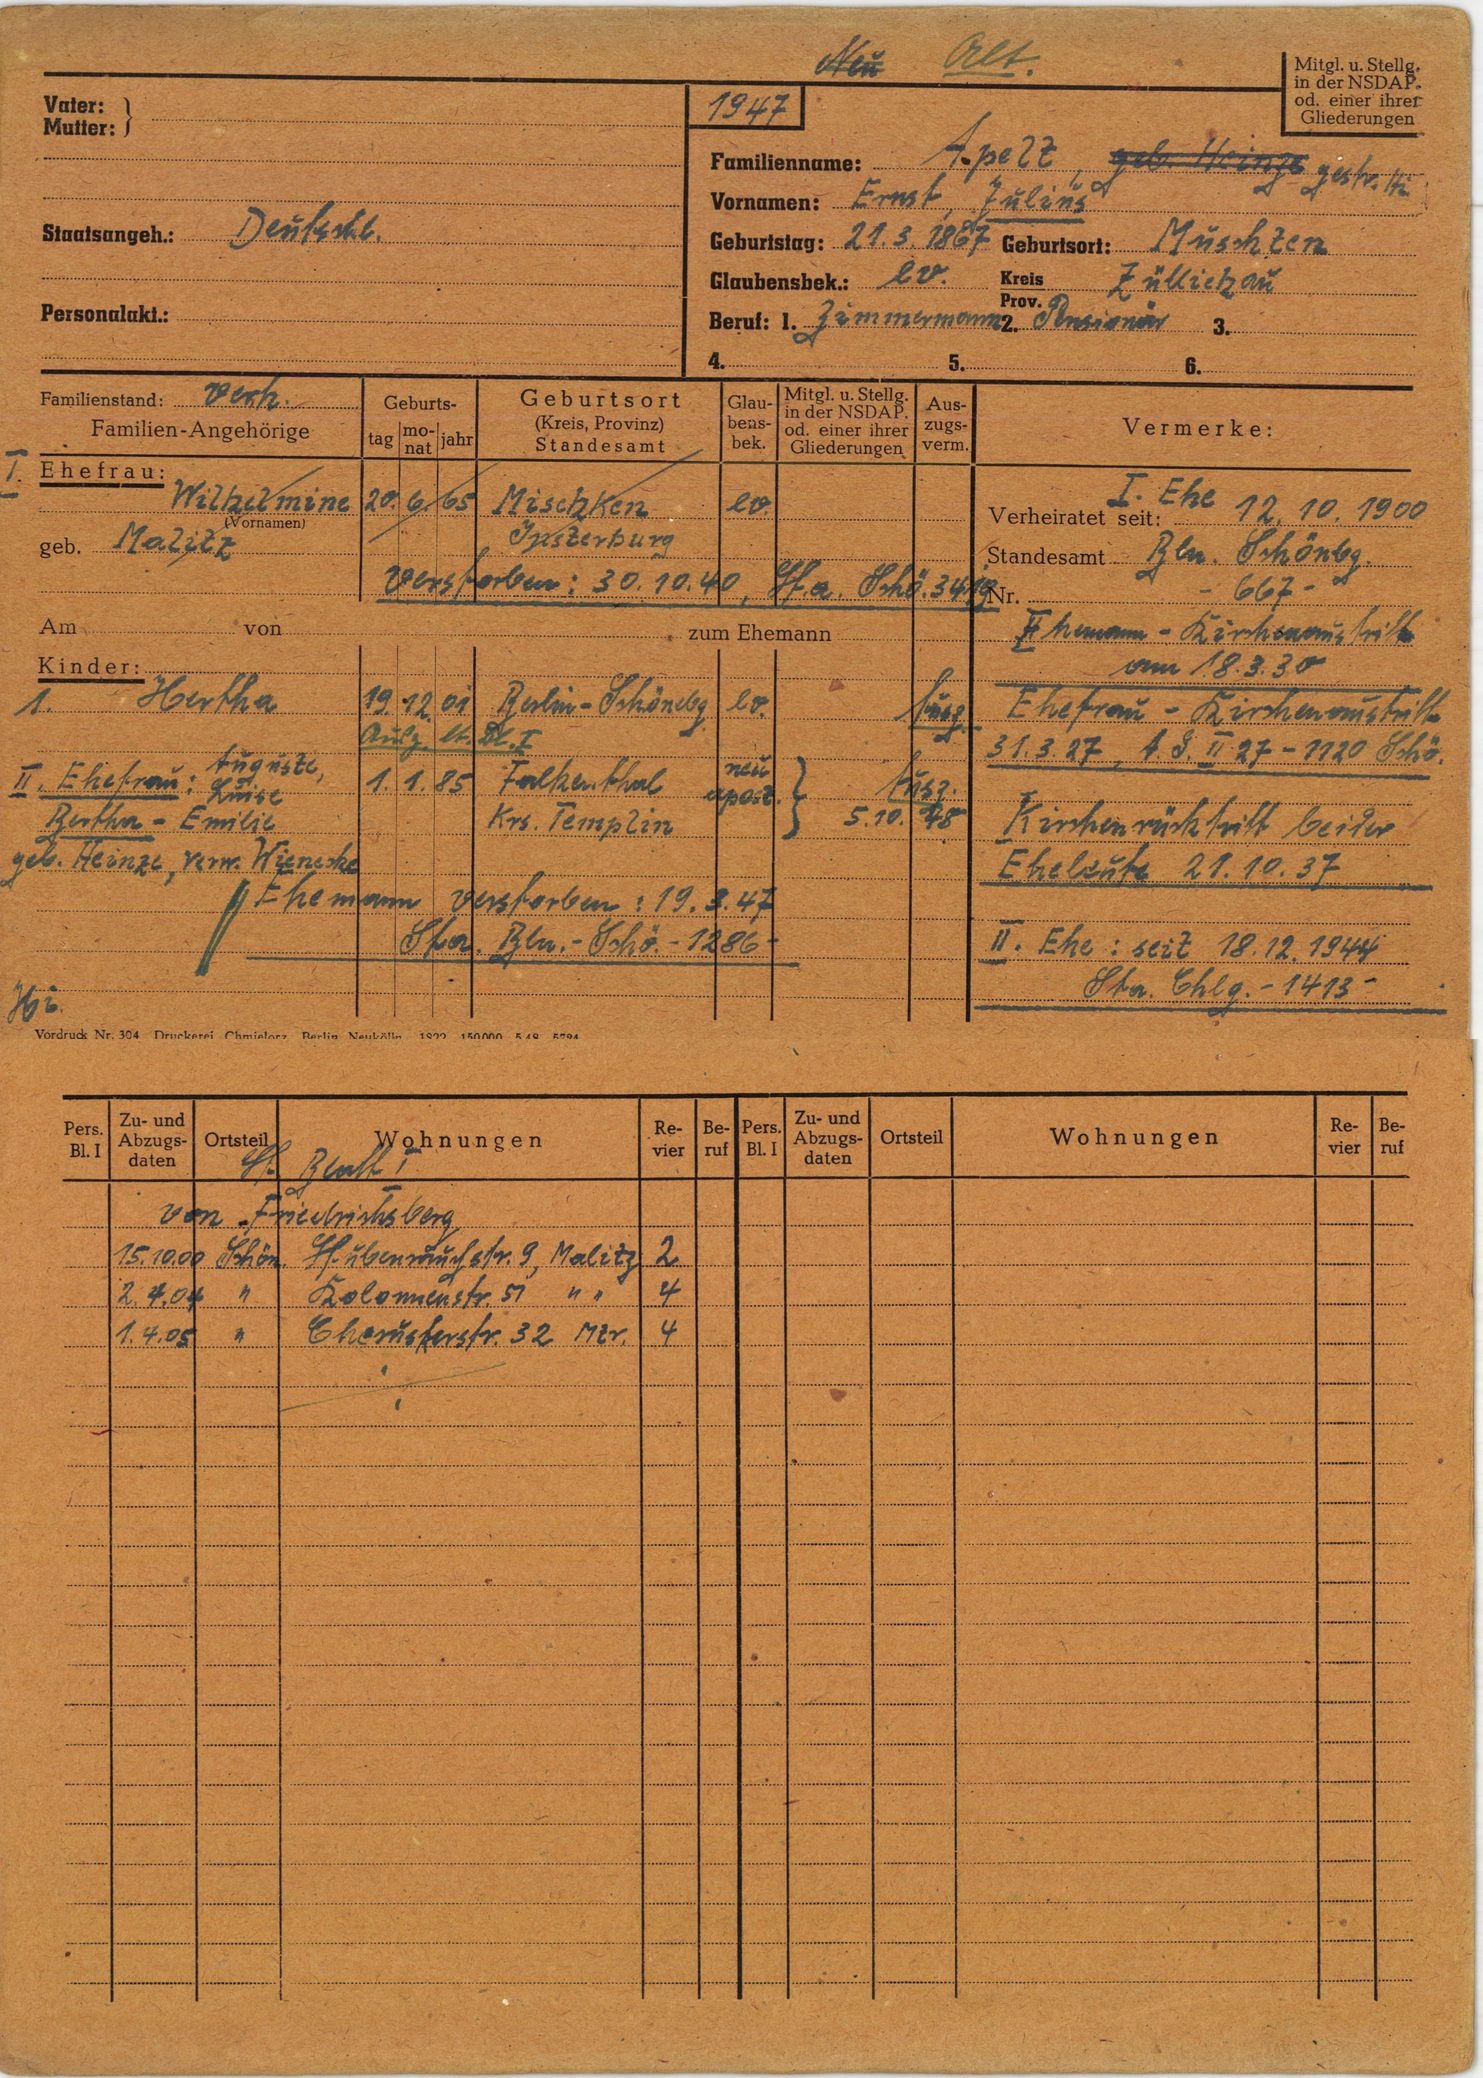
Apelt, geb. Heinze